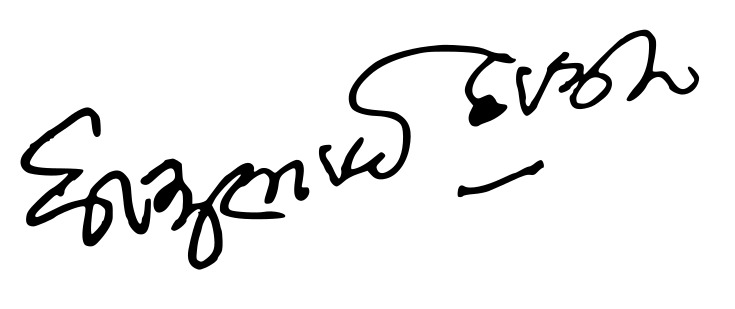
Signature of: dhirubhai thaker